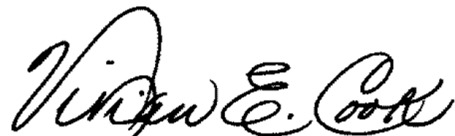
Signature of: vivian cook